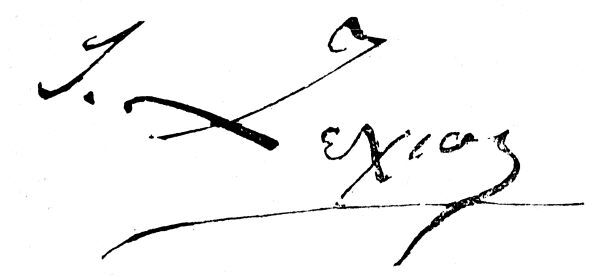
Signature of: ioannis zochios